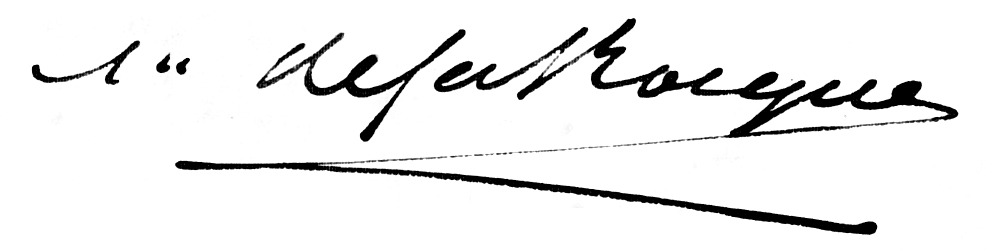
Signature of: antoine de la rocque